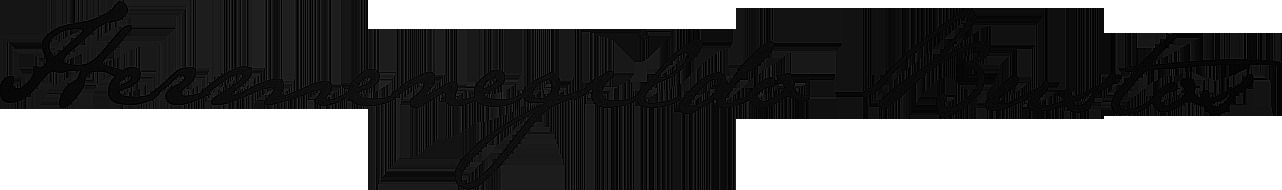
Signature of: hermenegildo bustos